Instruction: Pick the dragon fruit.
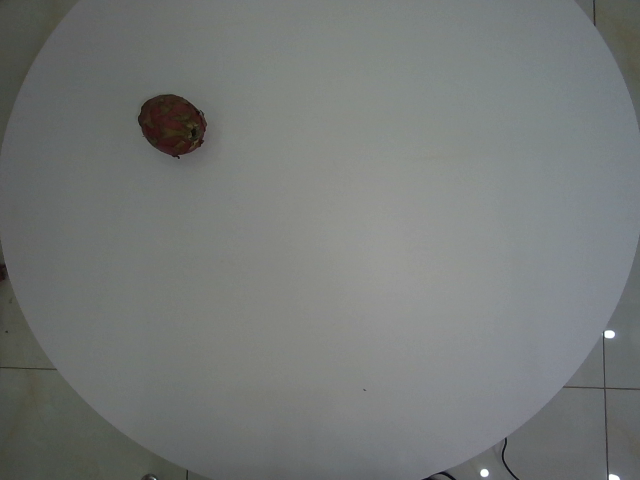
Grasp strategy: vertical